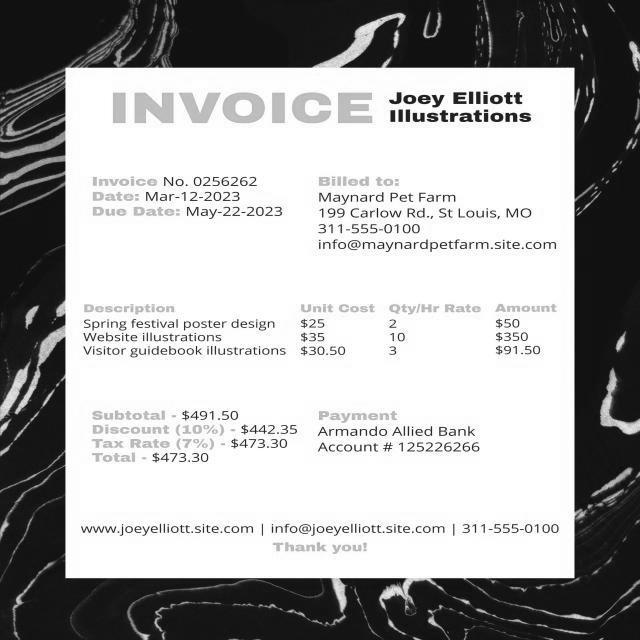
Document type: Invoice